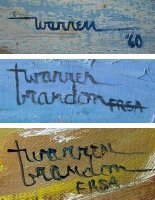
Signature of: warren eugene brandon